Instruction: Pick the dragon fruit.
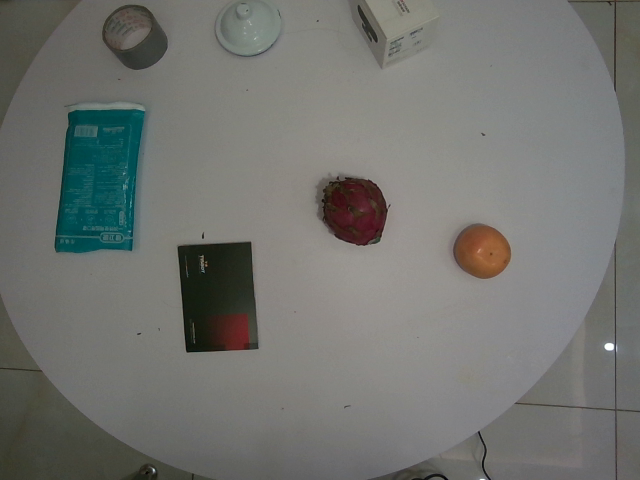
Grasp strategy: vertical